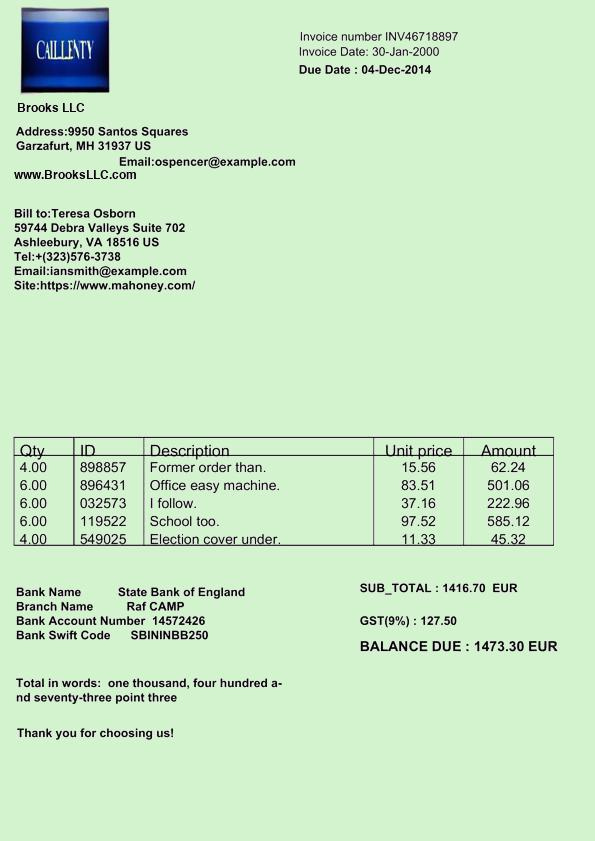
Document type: Invoice